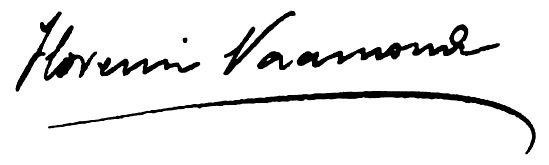
Signature of: florencio vaamonde